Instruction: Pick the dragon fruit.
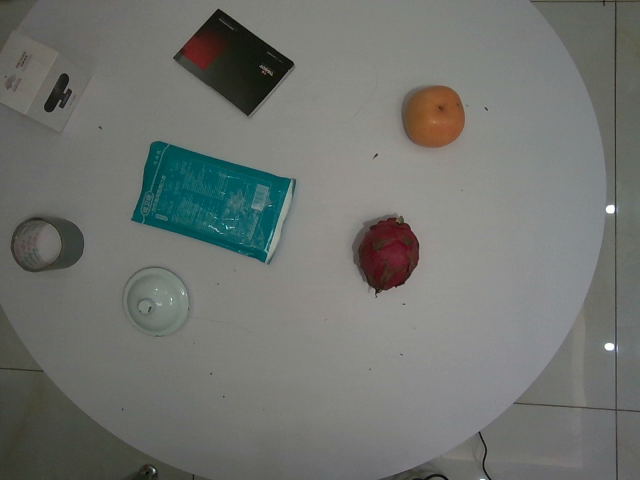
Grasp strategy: vertical